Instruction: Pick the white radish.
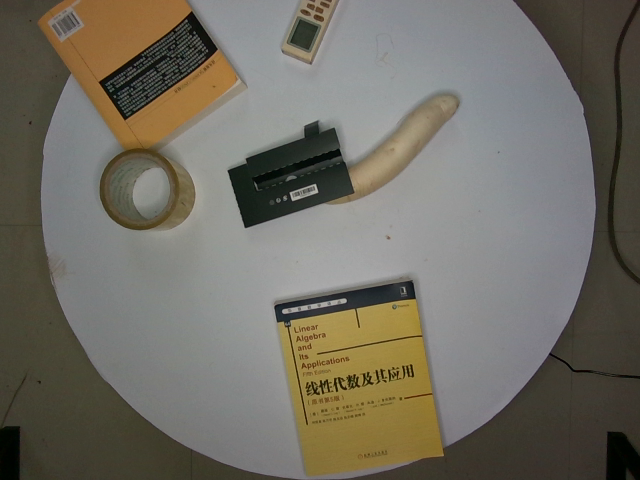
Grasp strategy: vertical